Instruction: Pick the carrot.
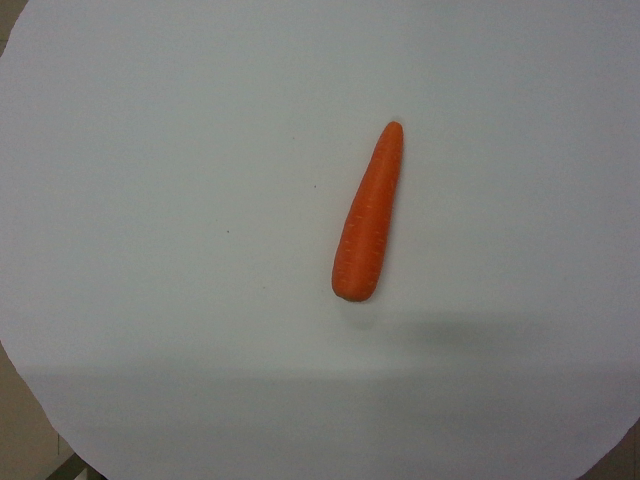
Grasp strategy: vertical